Question: What is the suspected problem?
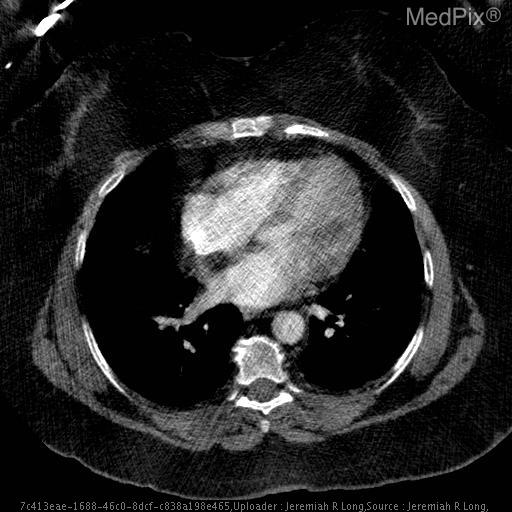
Answer: The findings suggest Axial CT images with intravenous contrast material demonstrate mild smooth thickening of the interatrial septum with diffuse fat attenuation. No pulmonary embolims was present.  Note the large amount of subcutaneous fat circumferentially compatible with a large body mass index.. Axial CT images with intravenous contrast material demonstrate mild smooth thickening of the interatrial septum with diffuse fat attenuation. No pulmonary embolims was present.  Note the large amount of subcutaneous fat circumferentially compatible with a large body mass index.. The patient might have a history of Shortness fo breath with concern for pulmonary embolism..